Question: What is the potential diagnosis?
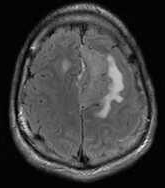
Answer: The possible diagnosis includes meningioma, lymphoma, hemangioparacytoma, metastatic carcinoma, inflammatory lesions such as sarcoidosis and Wegener's granulomatosis, and infections such as tuberculosis.